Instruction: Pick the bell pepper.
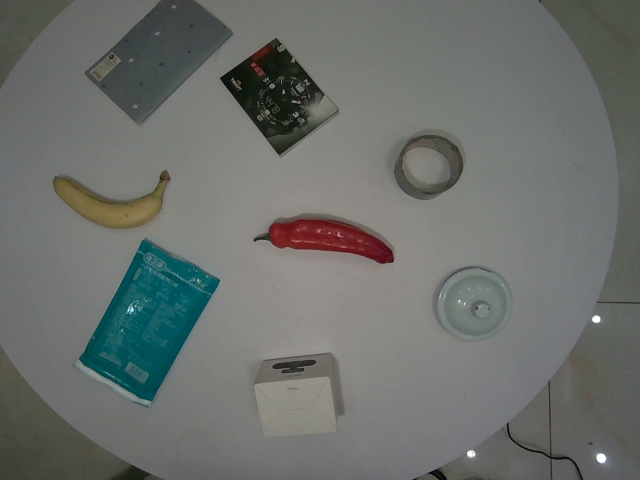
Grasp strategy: vertical